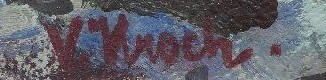
Signature of: vladimír hroch